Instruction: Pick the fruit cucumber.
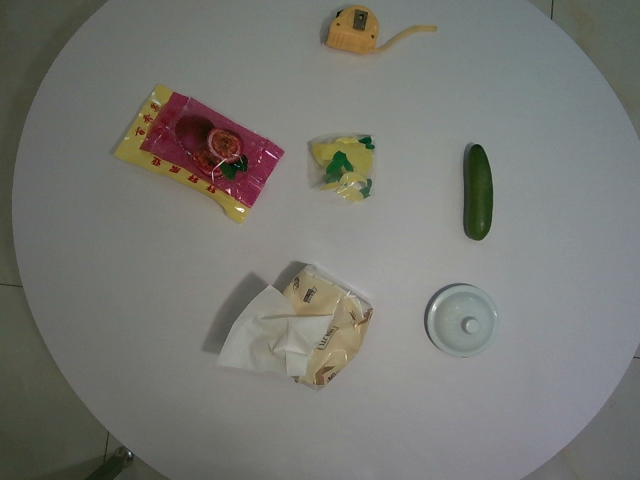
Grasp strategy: vertical